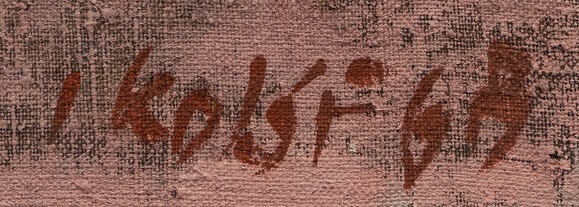
Signature of: josef kolář